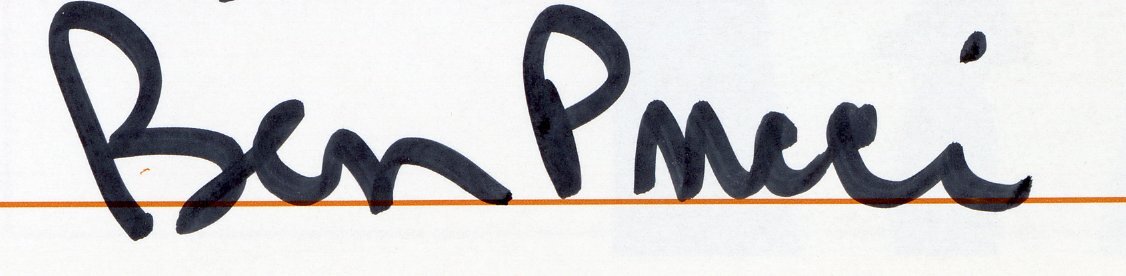
Signature of: ben pucci